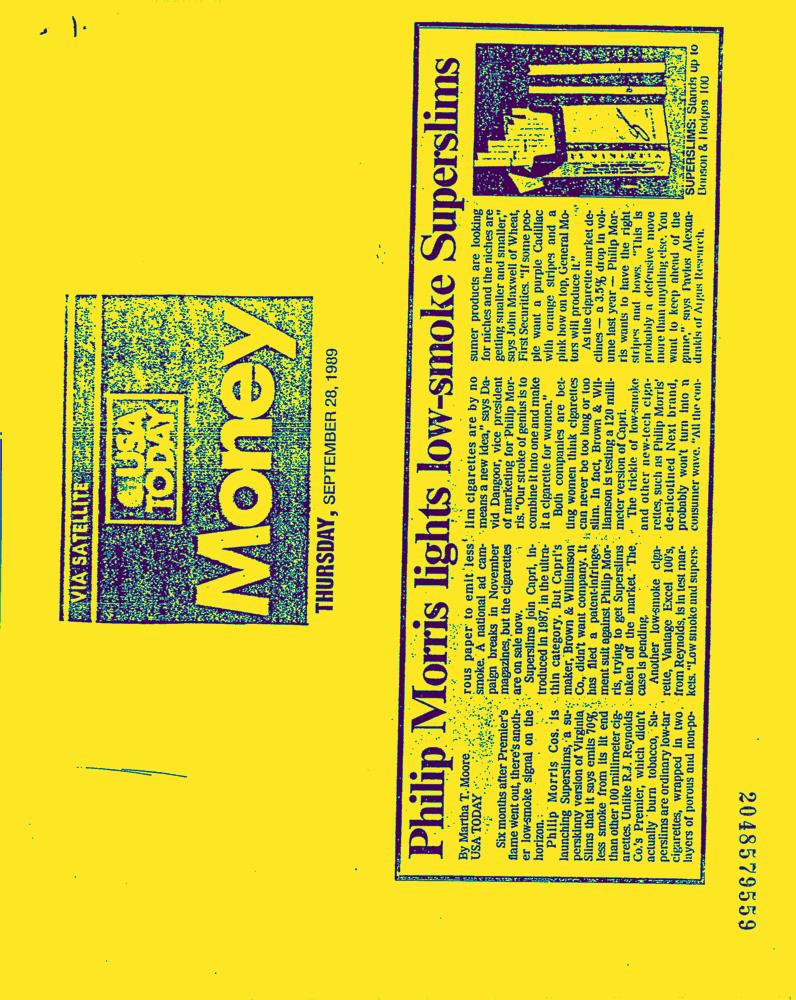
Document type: News-Article